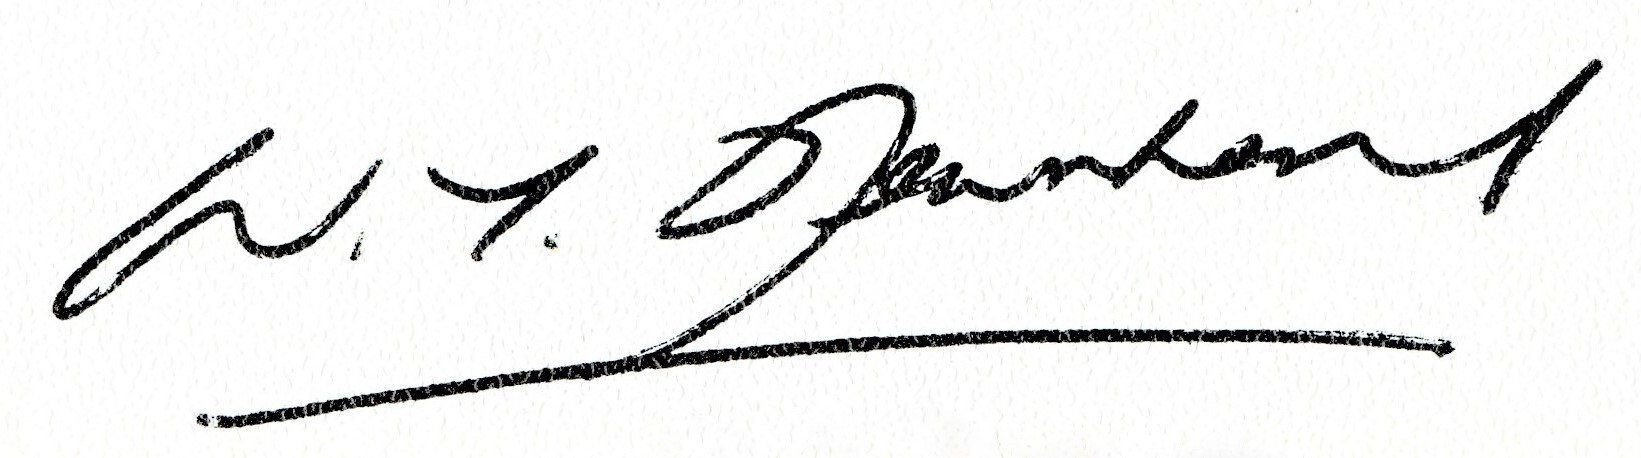
Signature of: william thomson newnham